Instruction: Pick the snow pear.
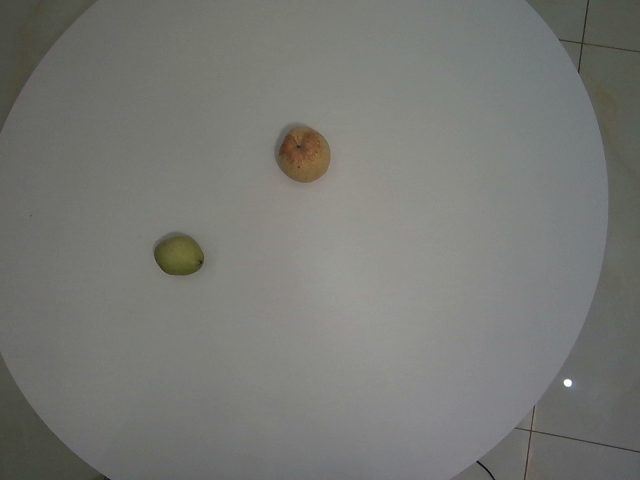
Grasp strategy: vertical